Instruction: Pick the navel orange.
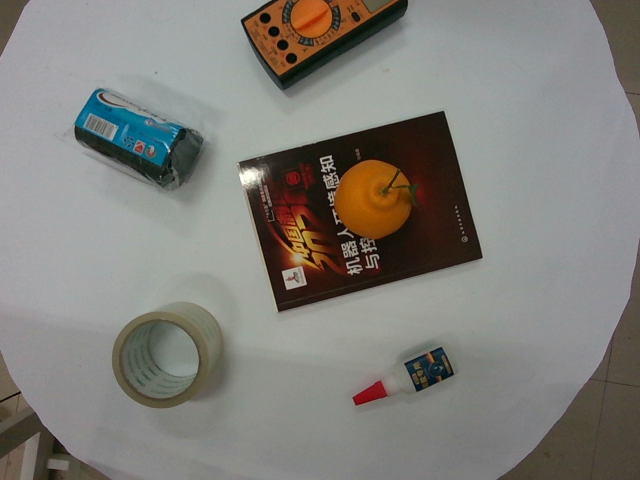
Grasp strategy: vertical